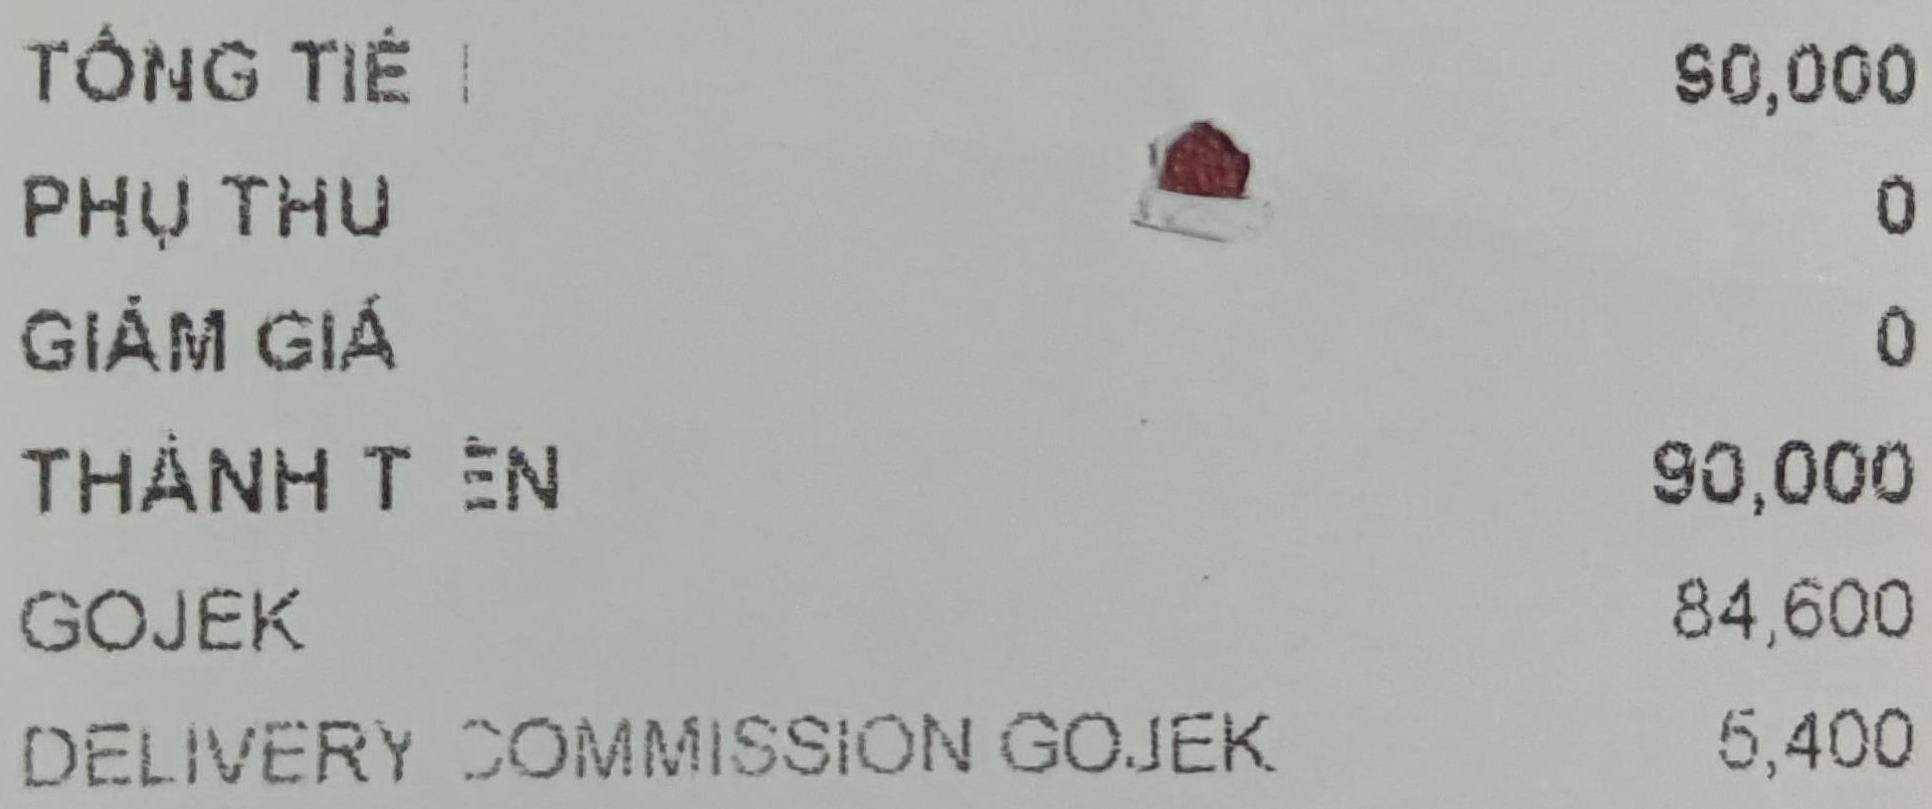
TỔNG TIỀN 90,000
PHỤ THU 0
GIẢM GIÁ 0
THÀNH TIỀN 90,000
GOJEK 84,600
DELIVERY COMMISSION GOJEK 5,400